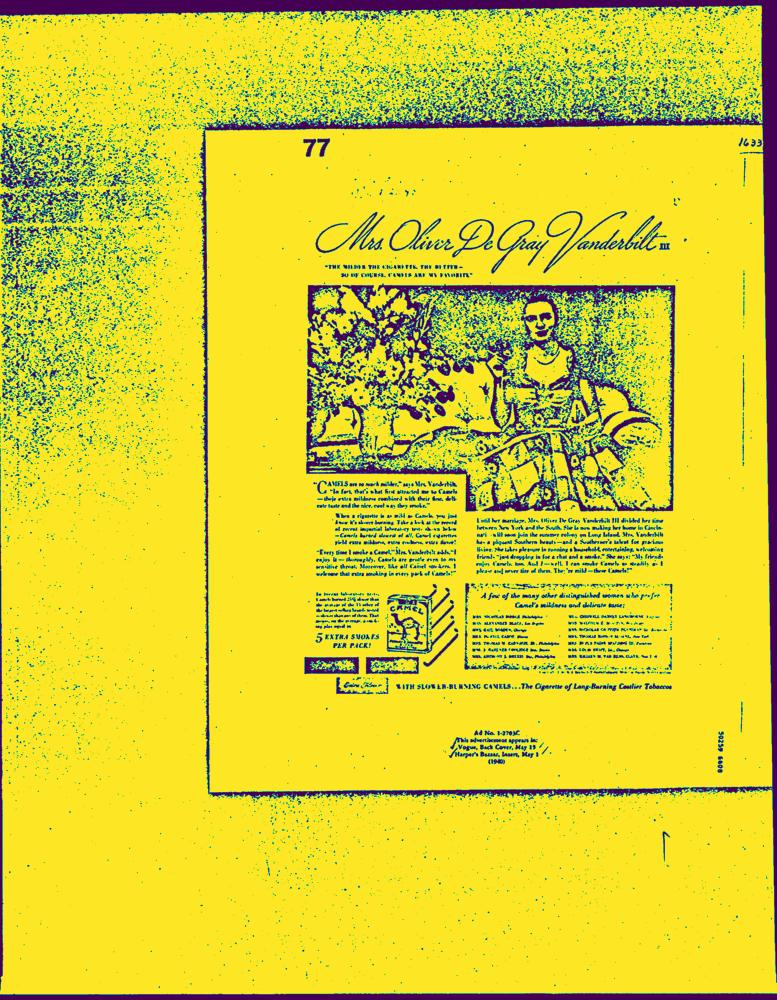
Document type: AD